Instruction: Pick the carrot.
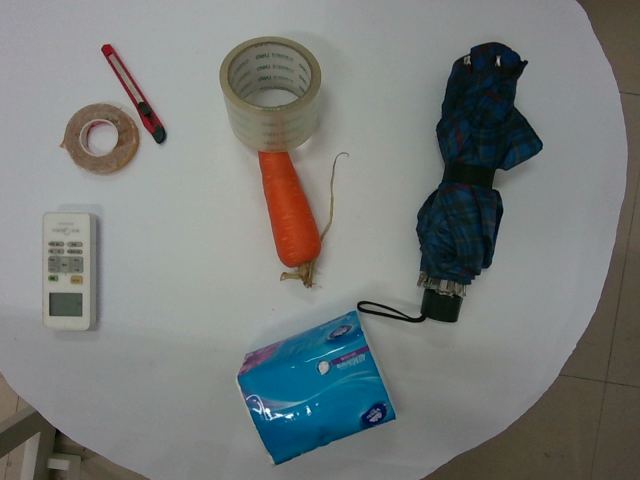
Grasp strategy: vertical